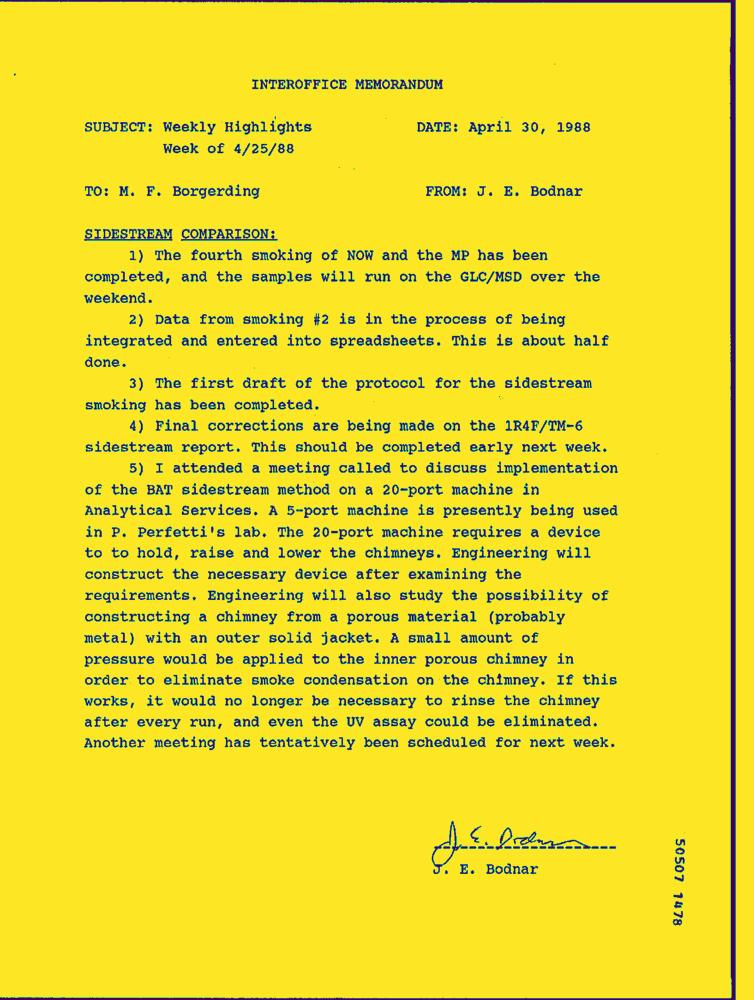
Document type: Letter-Doc